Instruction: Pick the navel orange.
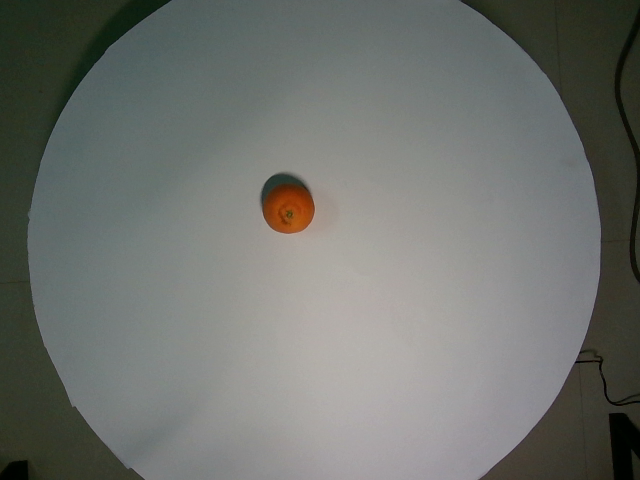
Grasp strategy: vertical